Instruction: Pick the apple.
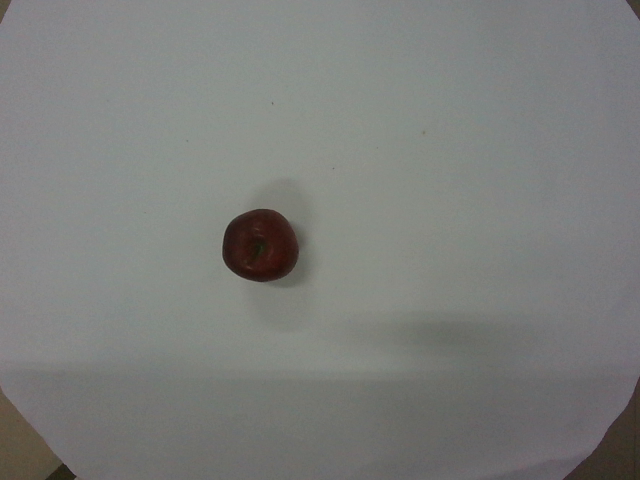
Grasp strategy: vertical